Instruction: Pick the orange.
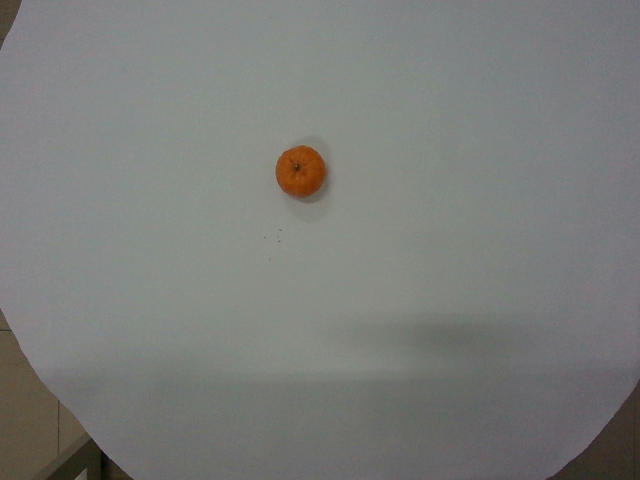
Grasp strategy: vertical